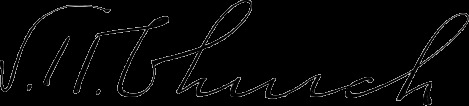
Signature of: samuel harden church